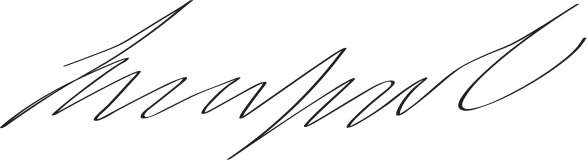
Signature of: robert jenkinson 2nd earl of liverpool